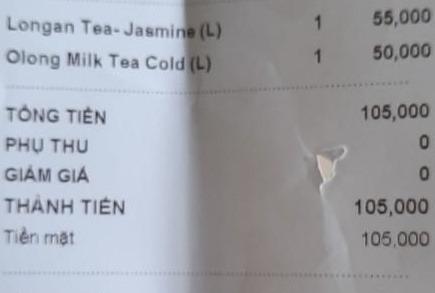
<table>
<tr>
<td>Longan Tea- Jasmine (L)</td>
<td>1</td>
<td>55,000</td>
</tr>
<tr>
<td>Olong Milk Tea Cold (L)</td>
<td>1</td>
<td>50,000</td>
</tr>
</table>

TỔNG TIỀN 105,000
PHỤ THU 0
GIẢM GIÁ 0
THÀNH TIỀN 105,000
Tiền mặt 105,000